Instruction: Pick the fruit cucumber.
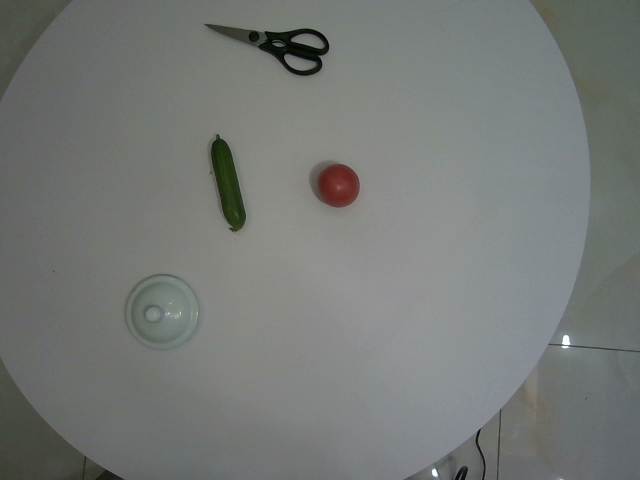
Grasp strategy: vertical